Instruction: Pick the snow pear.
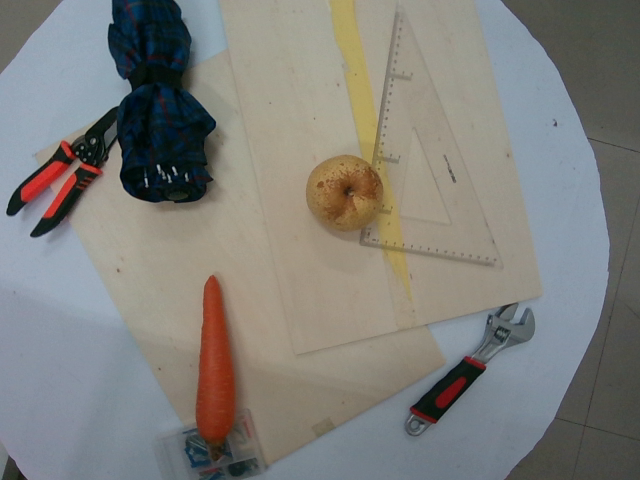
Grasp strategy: vertical